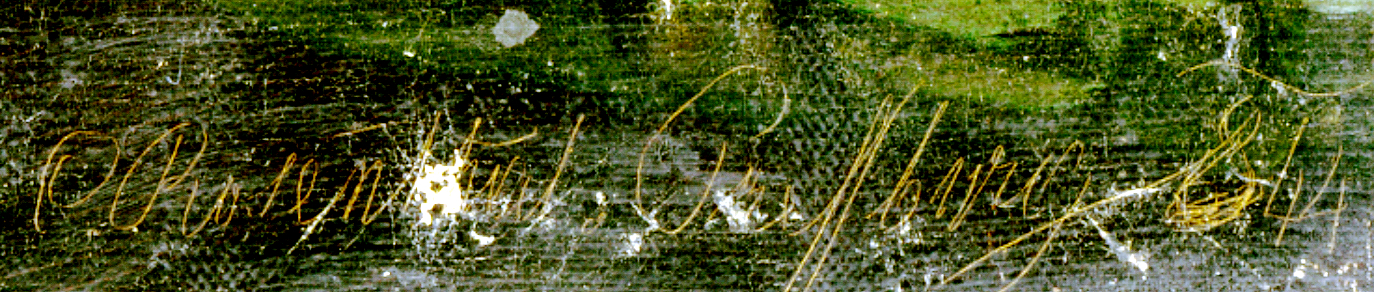
Signature of: constantin daniel rosenthal